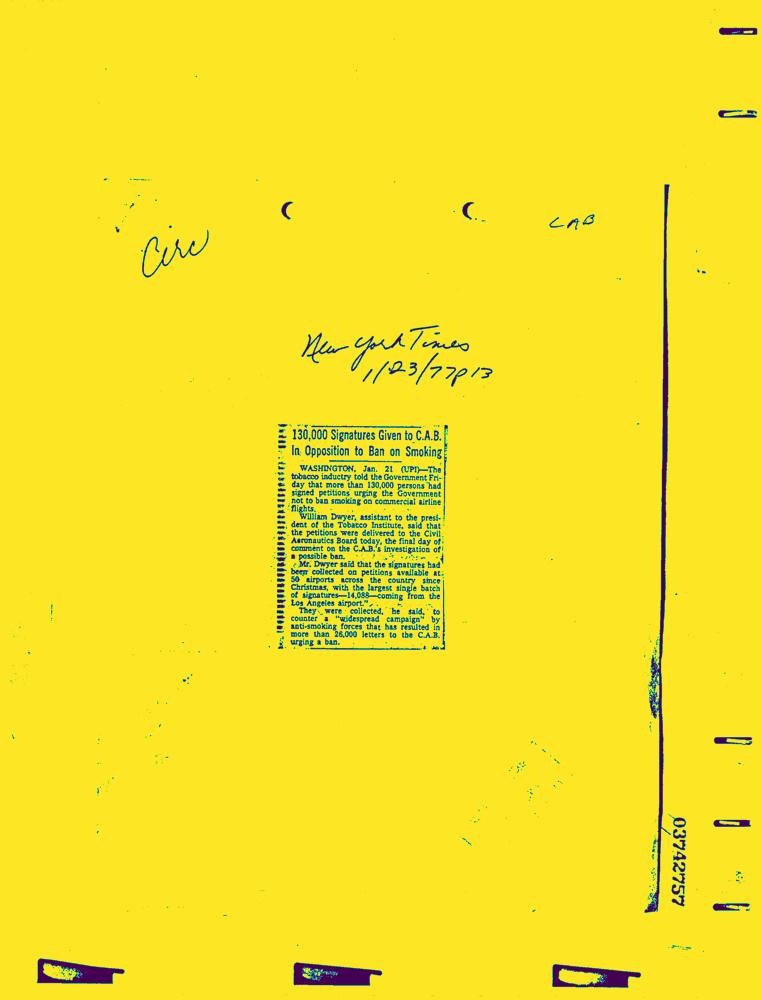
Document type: News-Article